Question: Talk about the condition:
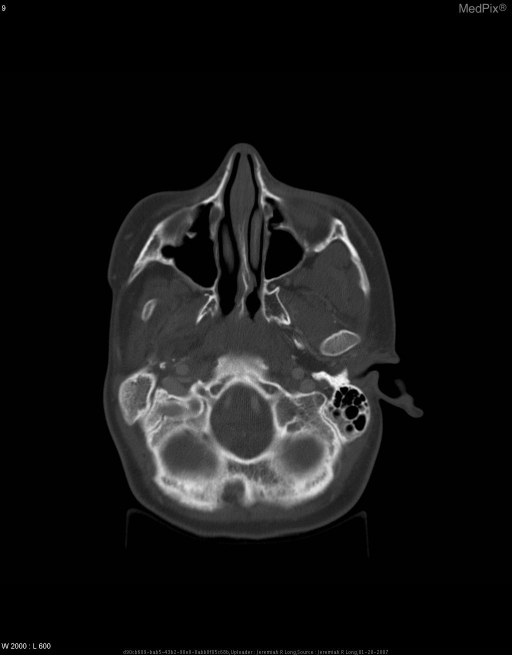
Answer: The disease is discussed as: Goldenhar Syndrome comprises a spectrum of congenital facial, ocular and vertebral abnormalities.  First described in 1952 by Dr. Goldenhar, this rare syndrome involves malformations of the ear (microtia), mandible, maxilla, eye, facial muscles and vertebral bodies.  In the majority of cases, these malformations occur unilaterally, although bilaterality can occur.  When these findings occur unilaterally, and without vertebral involvement, the disorder is often referred to as hemifacial microsomia.  Additional involvement of the vertebral bodies is then referred to as Goldenhar syndrome.  Overall these grouped malformations fall under the oculo-auriculo-vertebral spectrum (OAV spectrum).  The heart, limbs and kidneys can also be affected within this spectrum.

     Goldenhar syndrome is believed to occur randomly without an any genetic cause, although research into a multifactoral inheritance pattern is ongoing.  This disorder occurs more frequently in males (~70%), and is associated clinically with hearing, vision, and mastication problems.  Affected patients typically enjoy normal life expectancies and normal intelligence (approximately 10% of patient display moderate learning disabilities).  Cosmetic surgery consultation, orthodontic planning and speech and hearing therapy are important early interventions for patients with Goldenhar Syndrome.